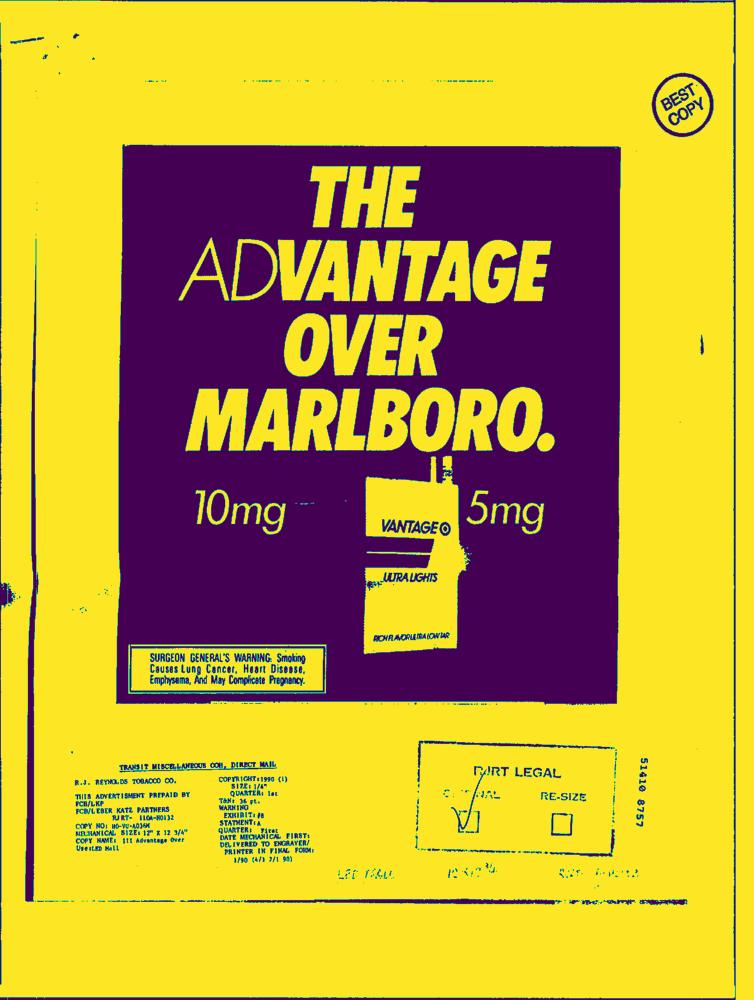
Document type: AD